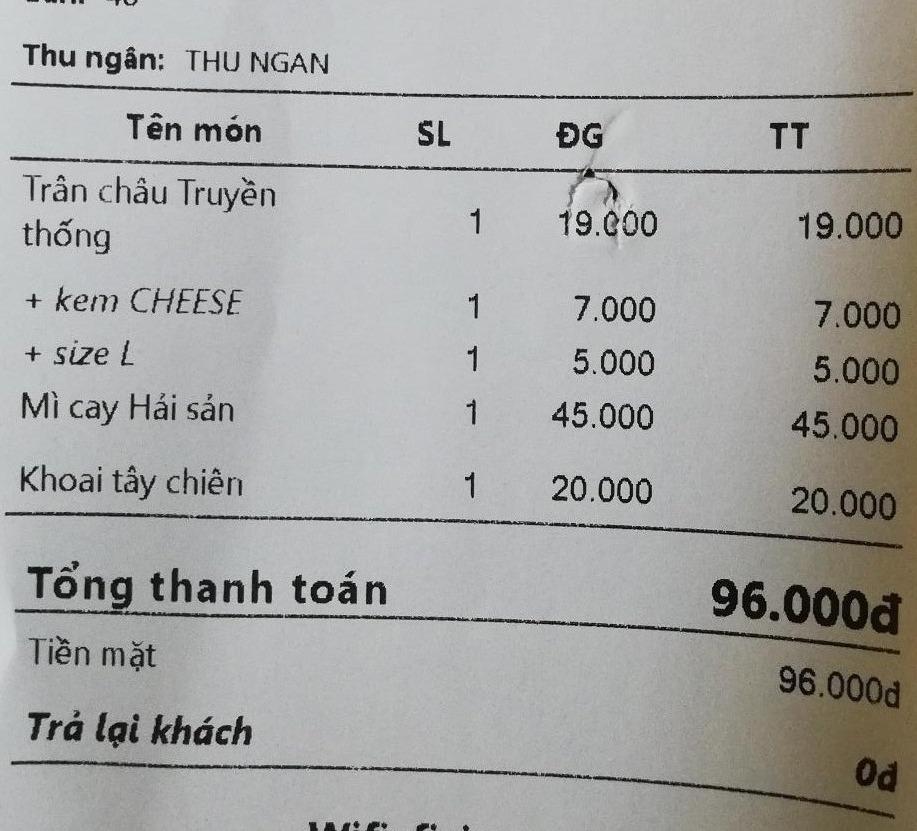
Thu ngân: THU NGAN

<table>
<tr>
<th>Tên món</th>
<th>SL</th>
<th>ĐG</th>
<th>TT</th>
</tr>
<tr>
<td>Trân châu Truyền thống</td>
<td>1</td>
<td>19.000</td>
<td>19.000</td>
</tr>
<tr>
<td>+ kem CHEESE</td>
<td>1</td>
<td>7.000</td>
<td>7.000</td>
</tr>
<tr>
<td>+ size L</td>
<td>1</td>
<td>5.000</td>
<td>5.000</td>
</tr>
<tr>
<td>Mì cay Hải sản</td>
<td>1</td>
<td>45.000</td>
<td>45.000</td>
</tr>
<tr>
<td>Khoai tây chiên</td>
<td>1</td>
<td>20.000</td>
<td>20.000</td>
</tr>
</table>

Tổng thanh toán 96.000đ
Tiền mặt 96.000đ
Trả lại khách 0đ